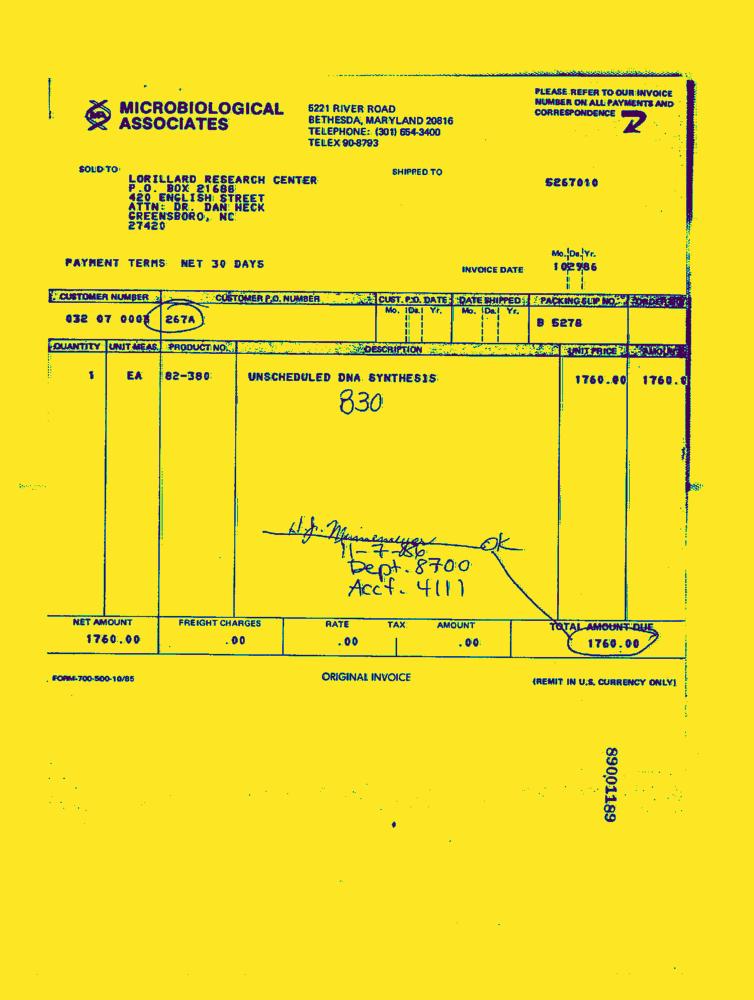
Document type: Invoice-Doc